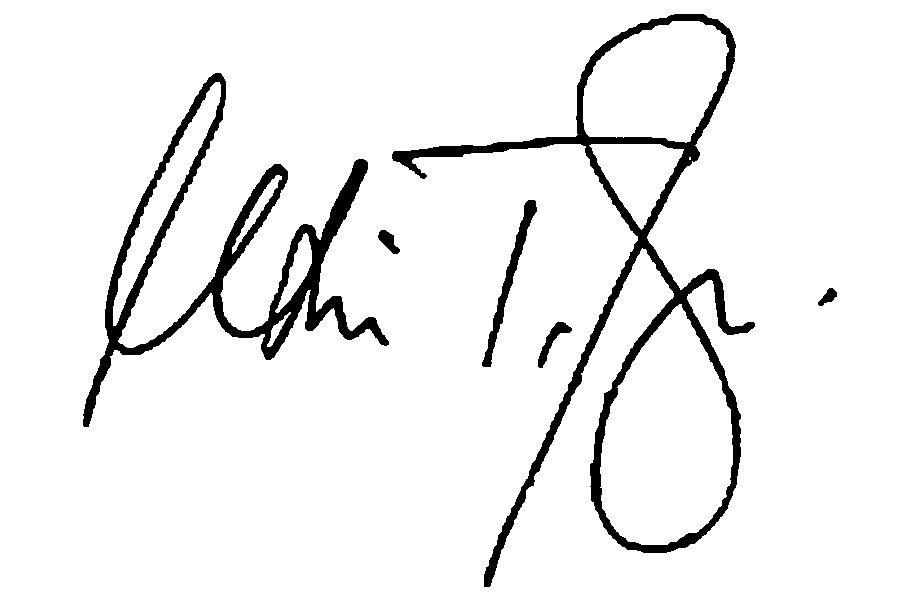
Signature of: voltaire gazmin